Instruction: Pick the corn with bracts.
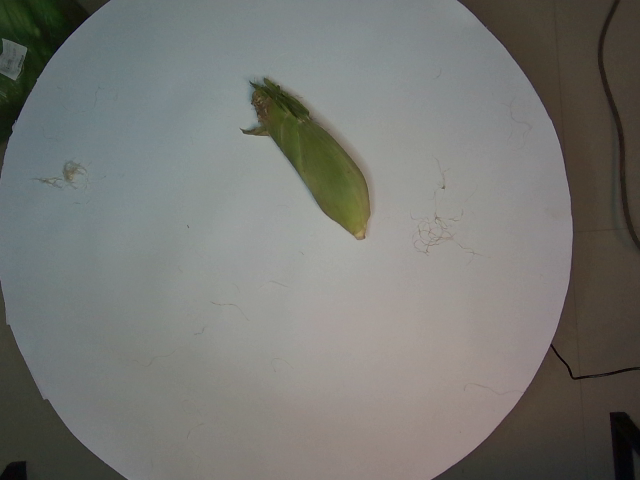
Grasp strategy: vertical